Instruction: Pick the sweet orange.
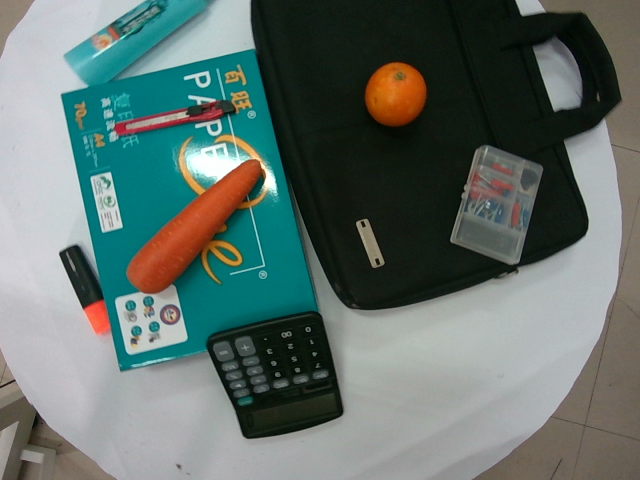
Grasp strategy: vertical